Question: What is the total amount of taxes owed as per the document?
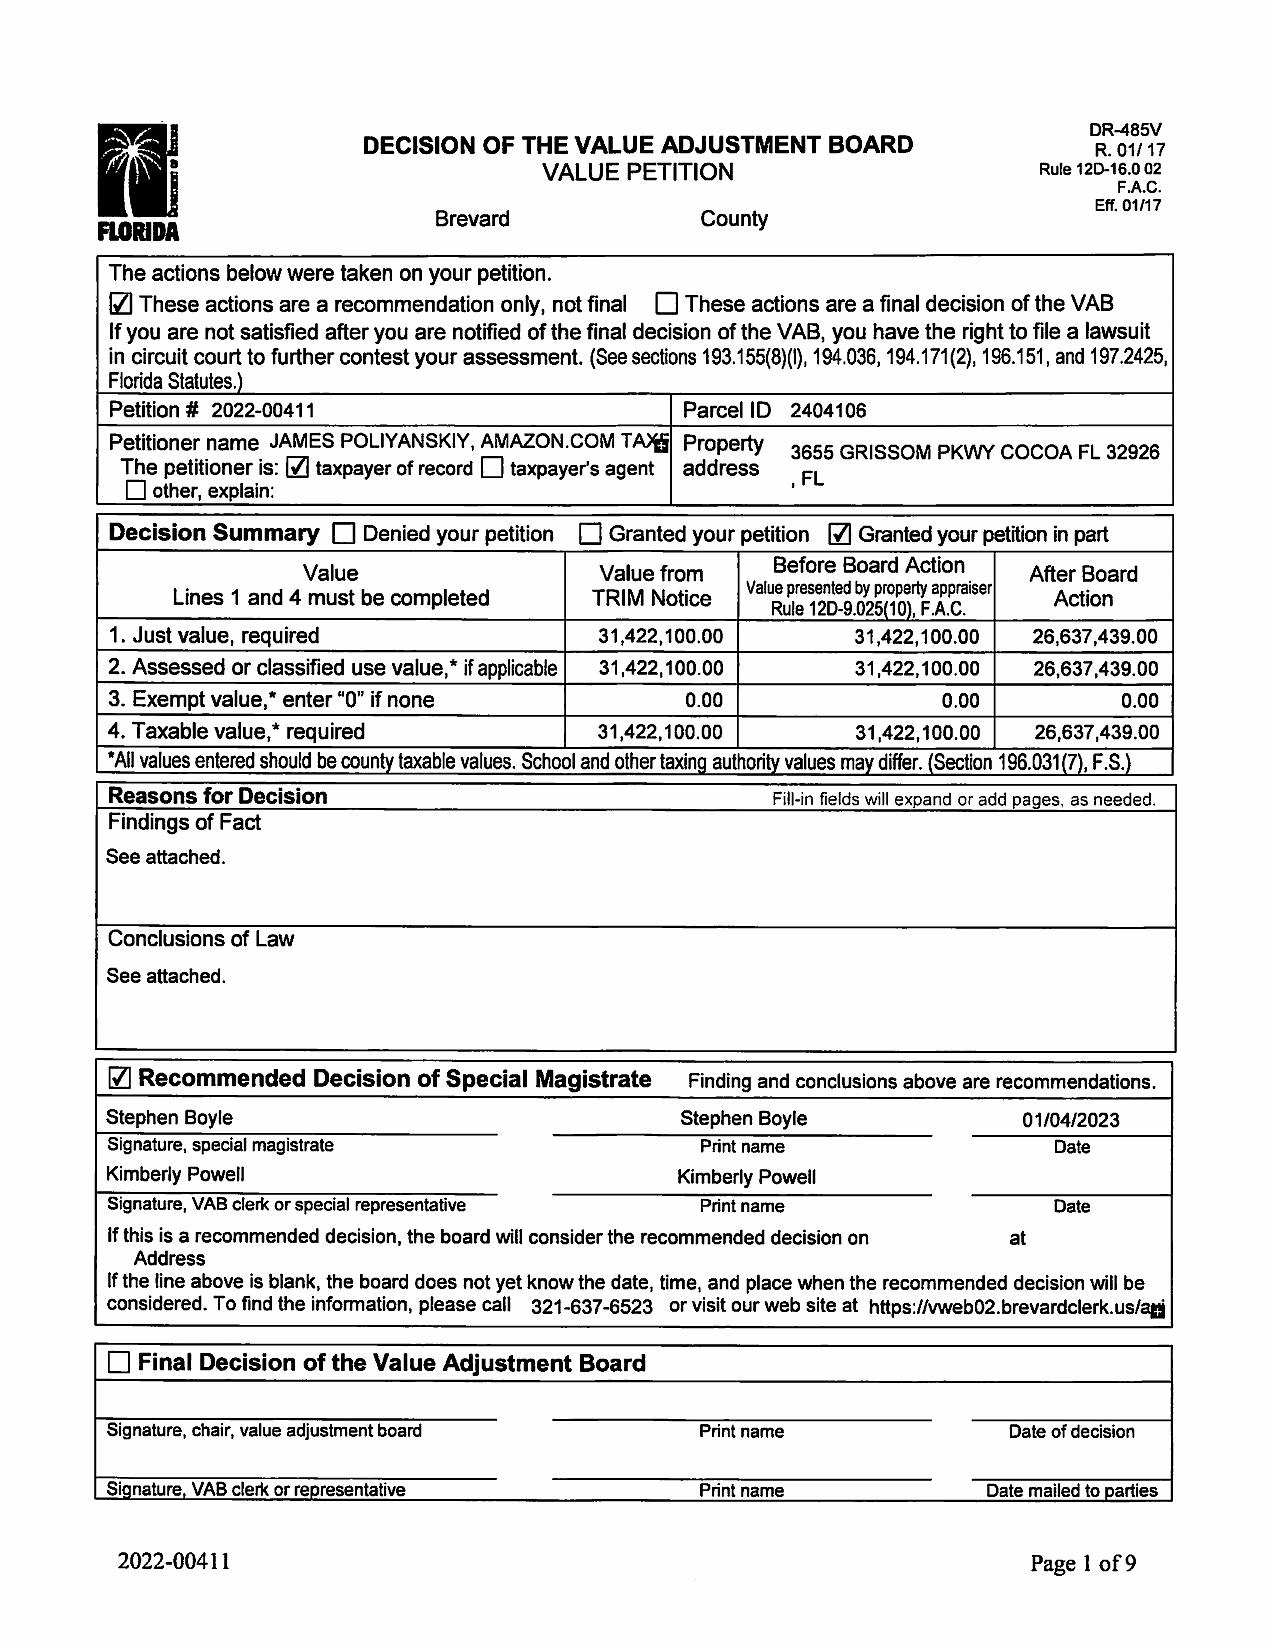
Answer: "26,637,439.00"